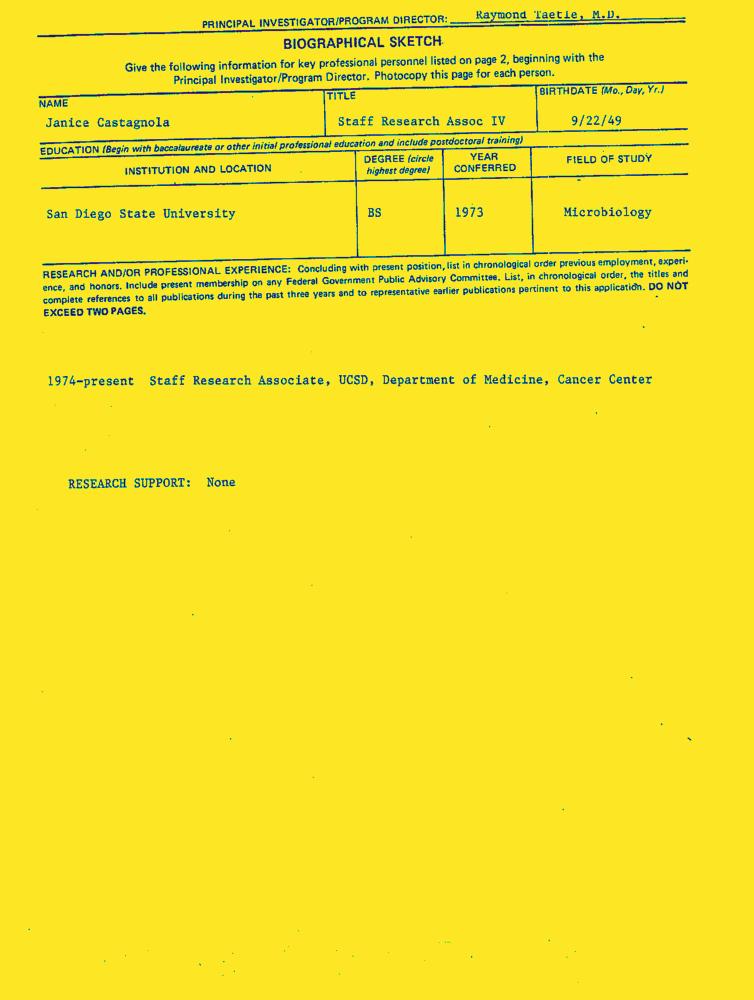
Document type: Resume-Doc